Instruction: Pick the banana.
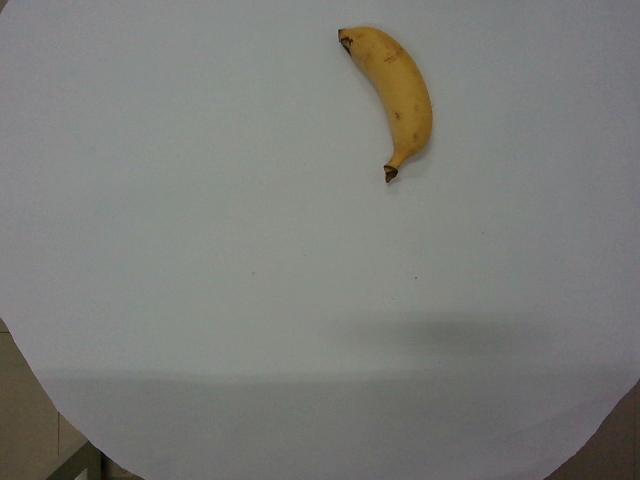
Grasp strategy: vertical